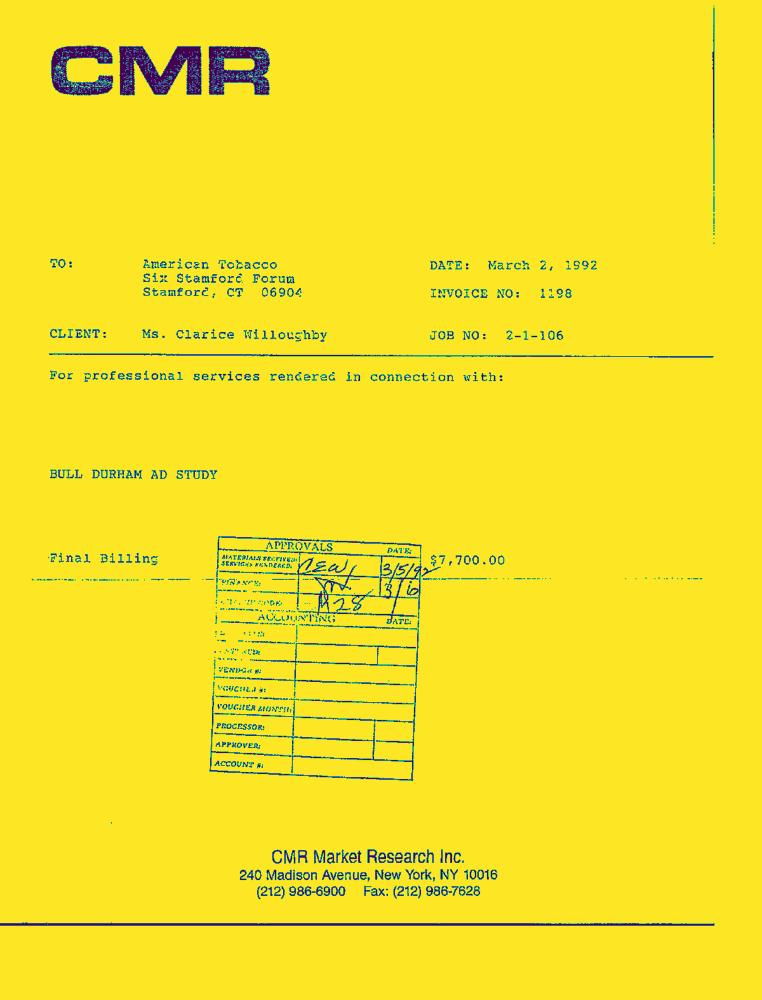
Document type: Invoice-Doc